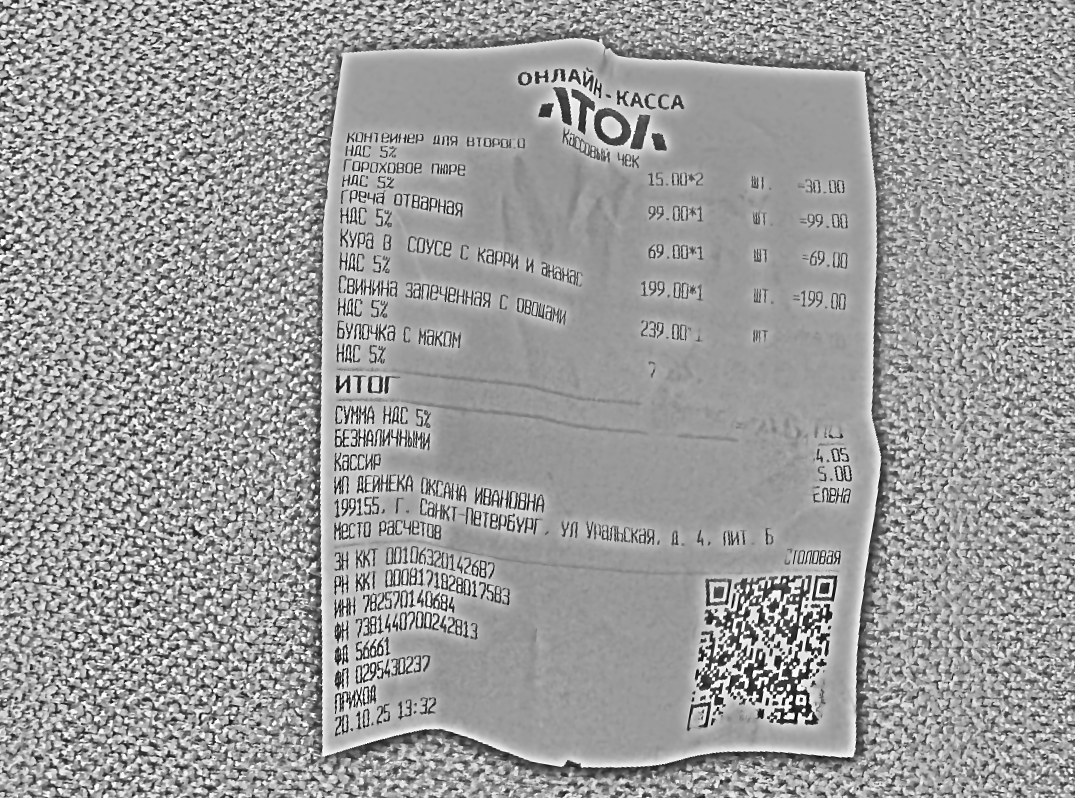
Продавец: ИП ДЕЙНЕКА ОКСАНА ИВАНОВНА
Дата: 25.10.25 13:32
Товары: КОНТЕЙНЕР ДЛЯ ВТОРОГО; ГОРОХОВОЕ ПЮРЕ; ГРЕЧА ОТВАРНАЯ; КУРА В СОУСЕ С КАРИ И АНАНАС; СВИНИНА ЗАПЕЧЕННАЯ С ОВОЩАМИ; БУЛОЧКА С МАКОМ
Количество: 2; 1; 1; 1; 1; нераспознано
Цена: 15.00; 99.00; 69.00; 199.00; 199.00; нераспознано
Сумма: 30.00; 99.00; 69.00; 199.00; 199.00; нераспознано
Итого: нераспознано